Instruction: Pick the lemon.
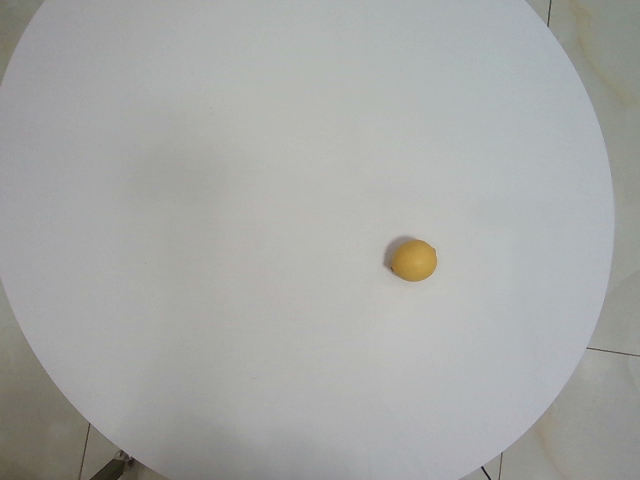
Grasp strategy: vertical